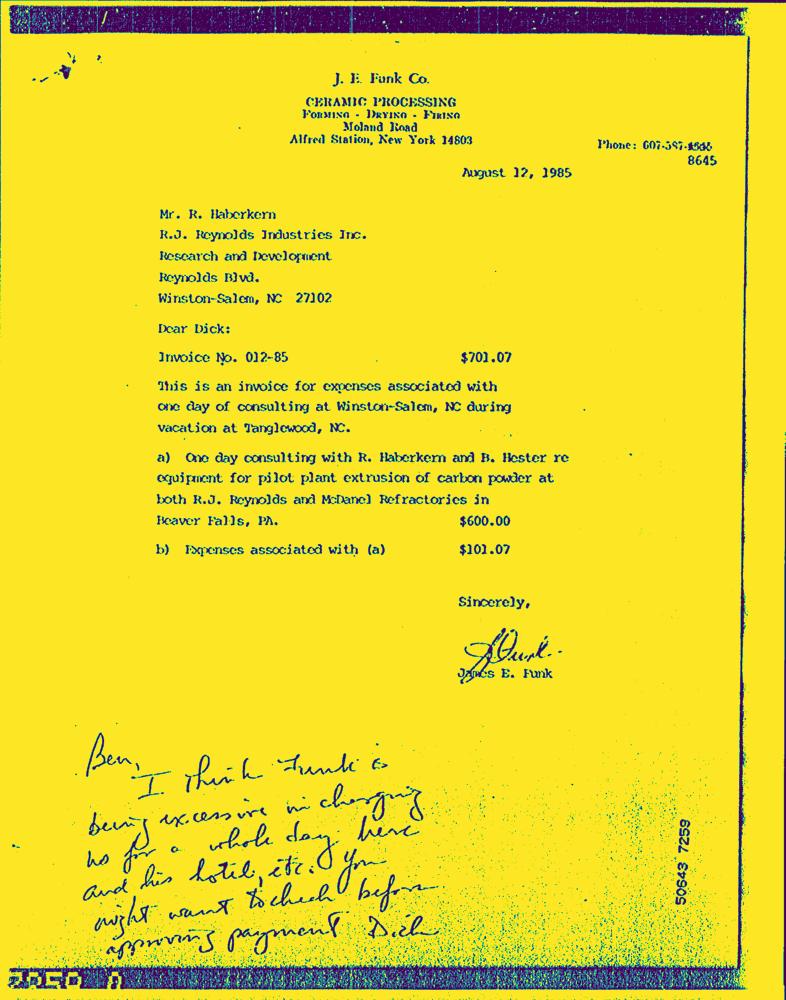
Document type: Invoice-Doc